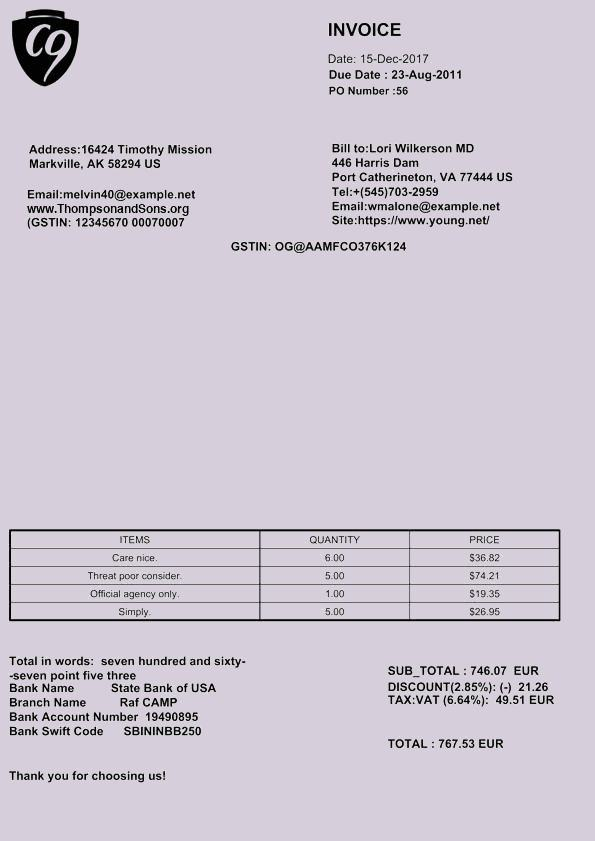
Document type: Invoice